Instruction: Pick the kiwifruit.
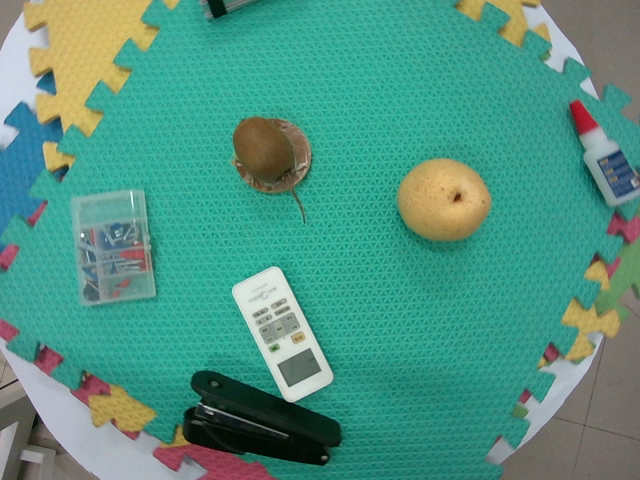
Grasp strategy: vertical